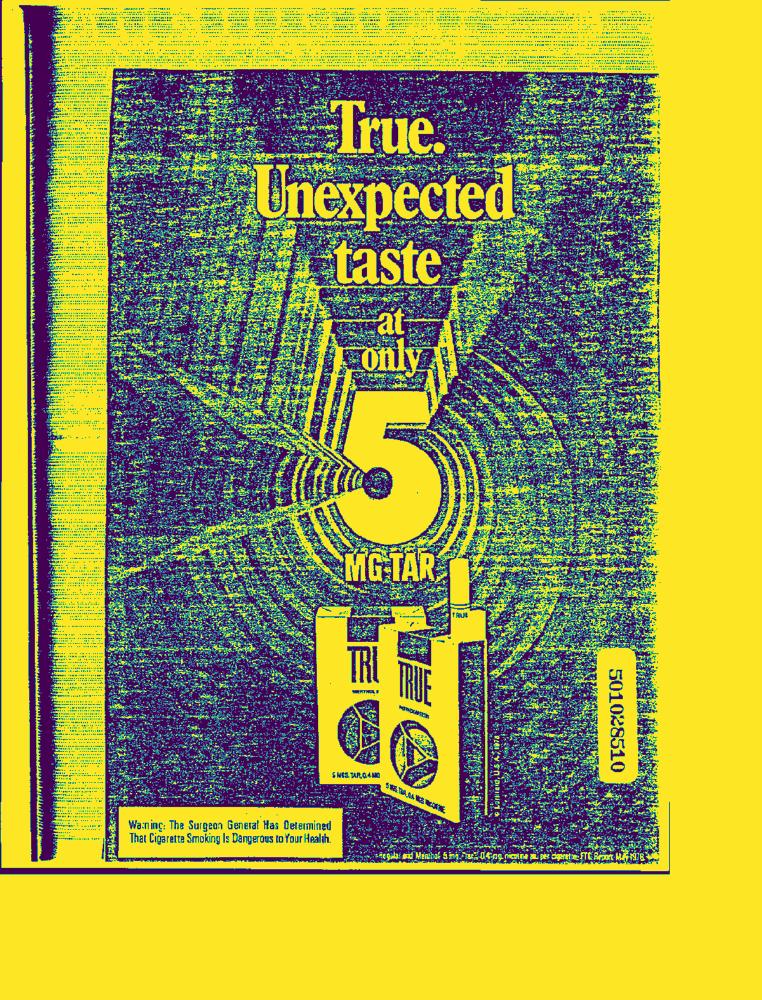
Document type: AD